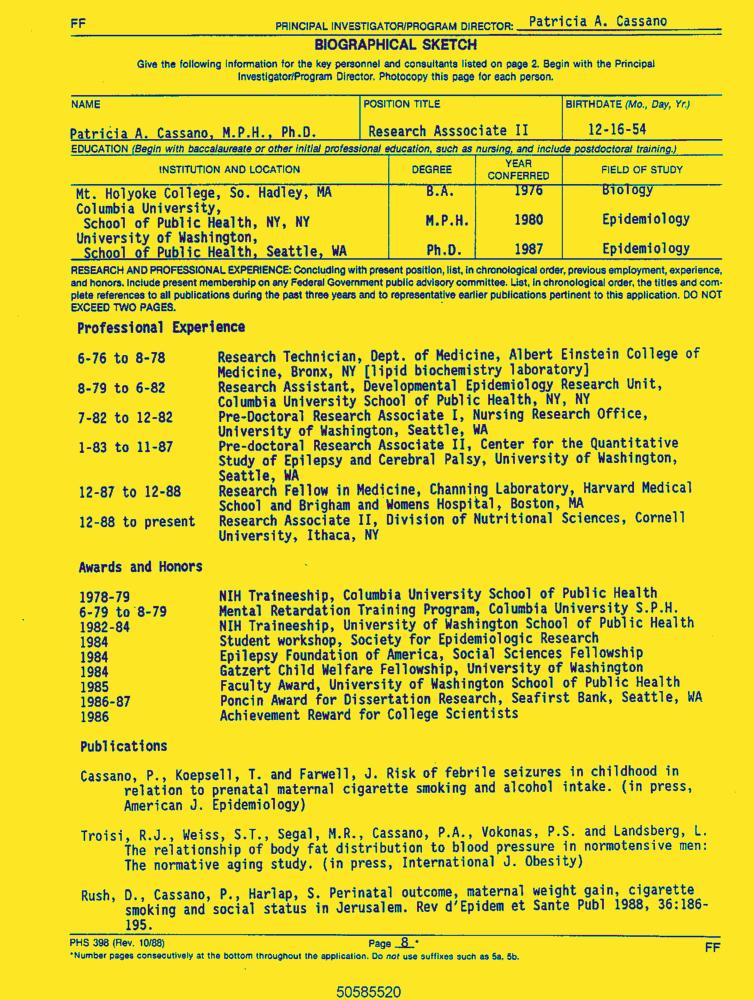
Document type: Resume-Doc